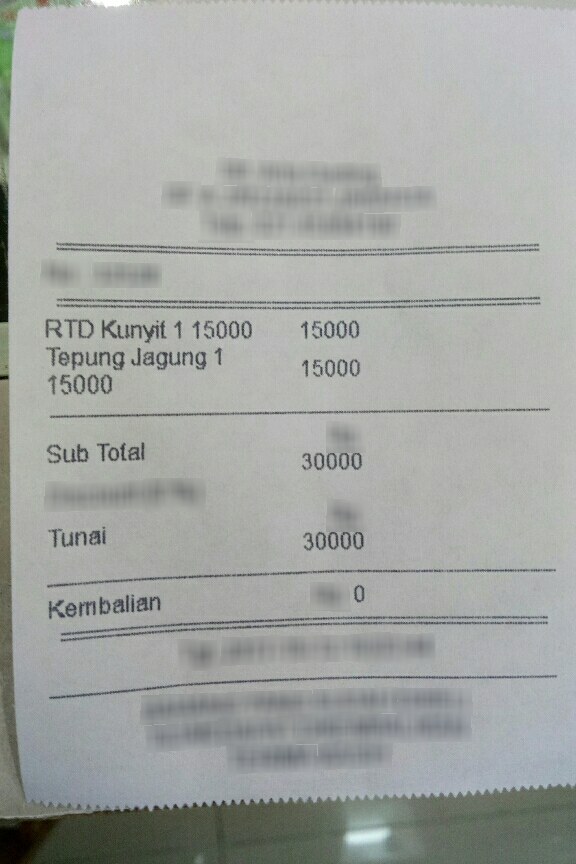
Number of items: 2
Subtotal: 30000
OCR text regions:
text: RTD
text: Kunyit
text: 1
text: 15000
text: 15000
text: Tepung
text: Jagung
text: 1
text: 15000
text: 15000
text: Sub
text: Total
text: 30000
text: Tunai
text: 30000
text: Kembalian
text: 0